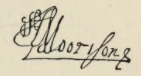
Signature of: james morison snr